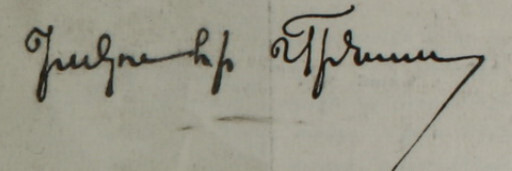
Signature of: iskouhi minas